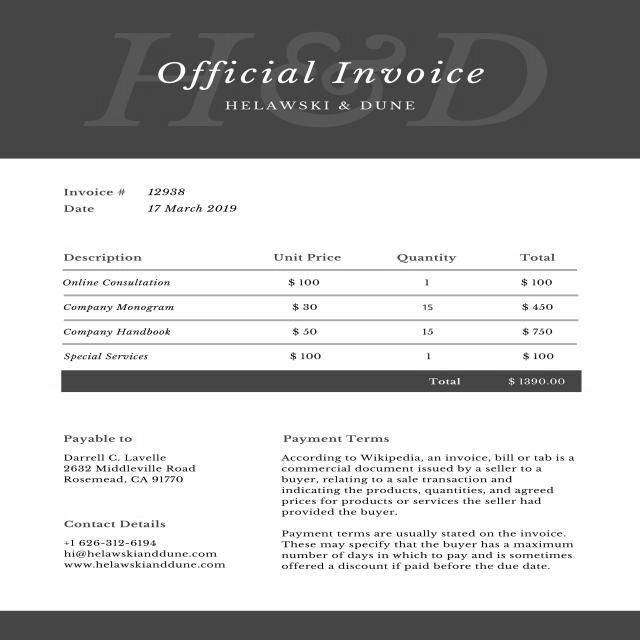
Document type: Invoice